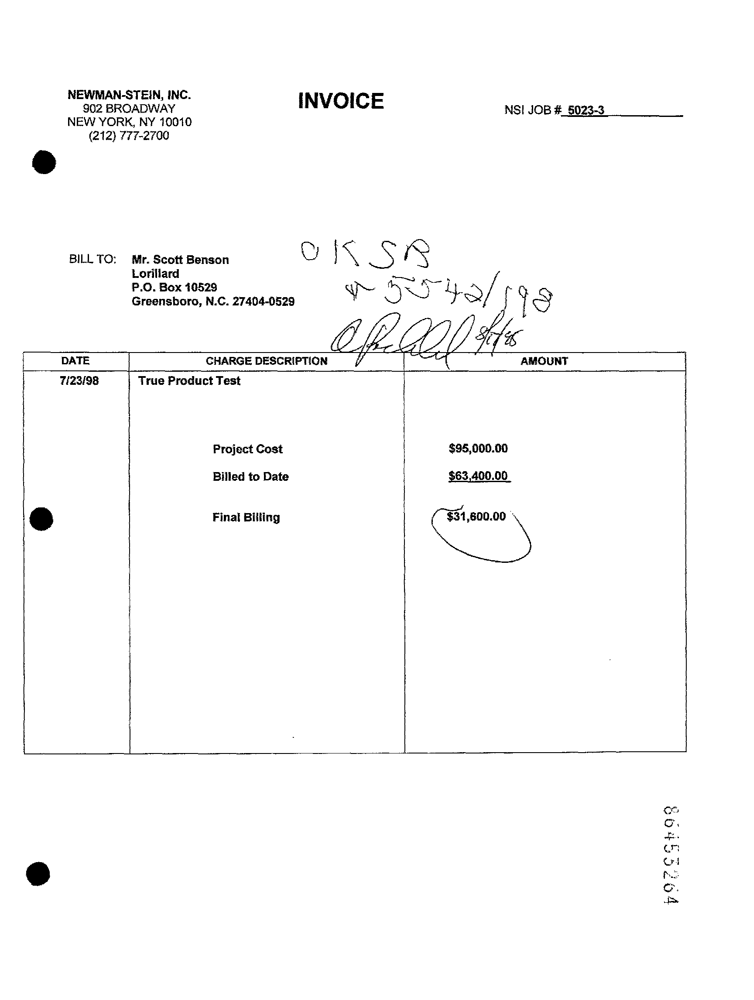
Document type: Invoice